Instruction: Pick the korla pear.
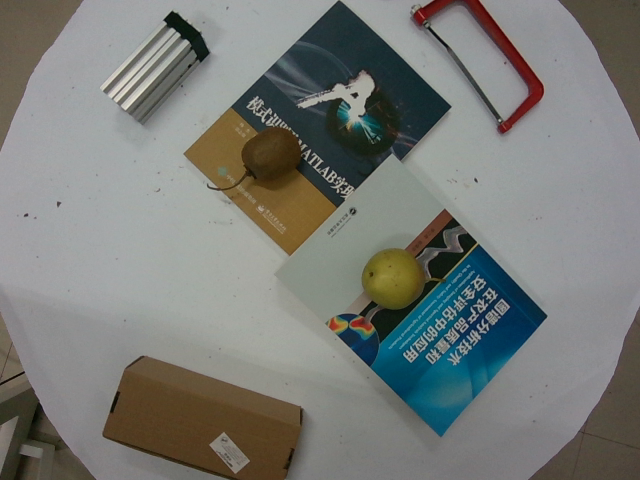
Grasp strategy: vertical